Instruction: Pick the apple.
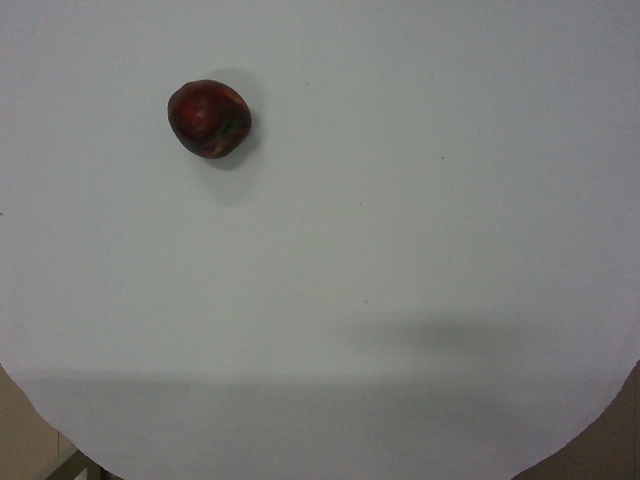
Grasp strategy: vertical